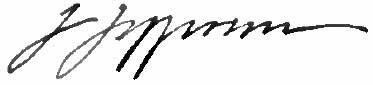
Signature of: joseph jefferson